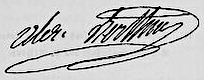
Signature of: louis alexandre berthier prince of neufchatel and of wagram